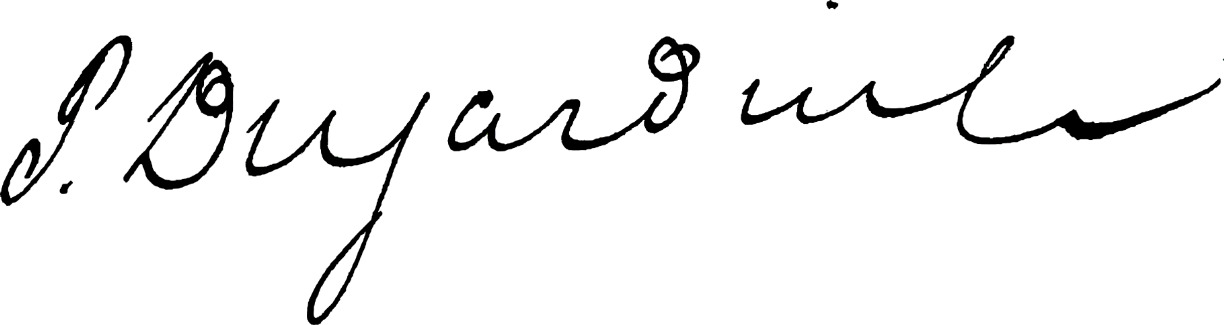
Signature of: paul dujardin